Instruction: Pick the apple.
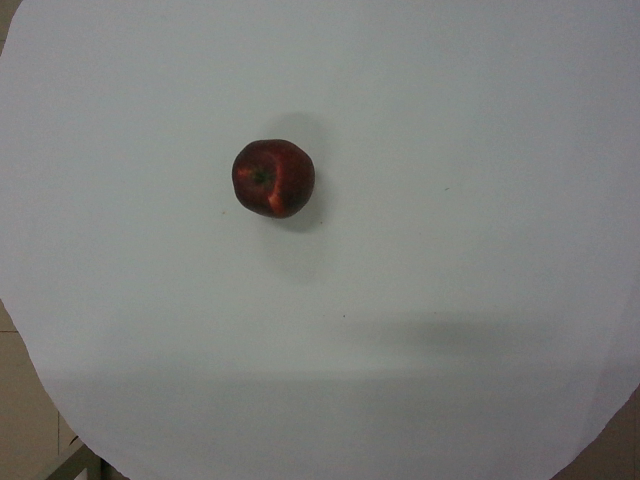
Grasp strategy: vertical